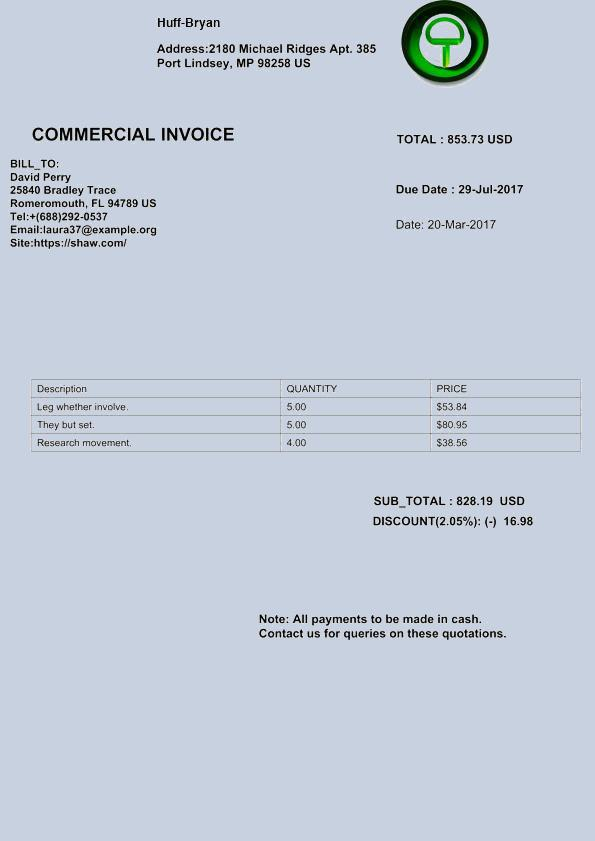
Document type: Invoice